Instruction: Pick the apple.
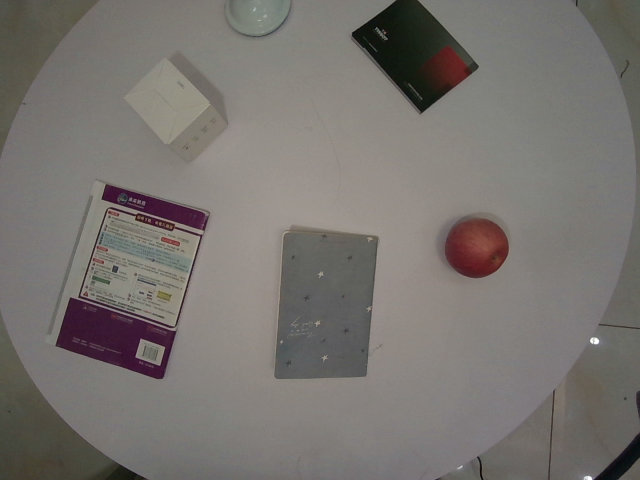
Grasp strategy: vertical